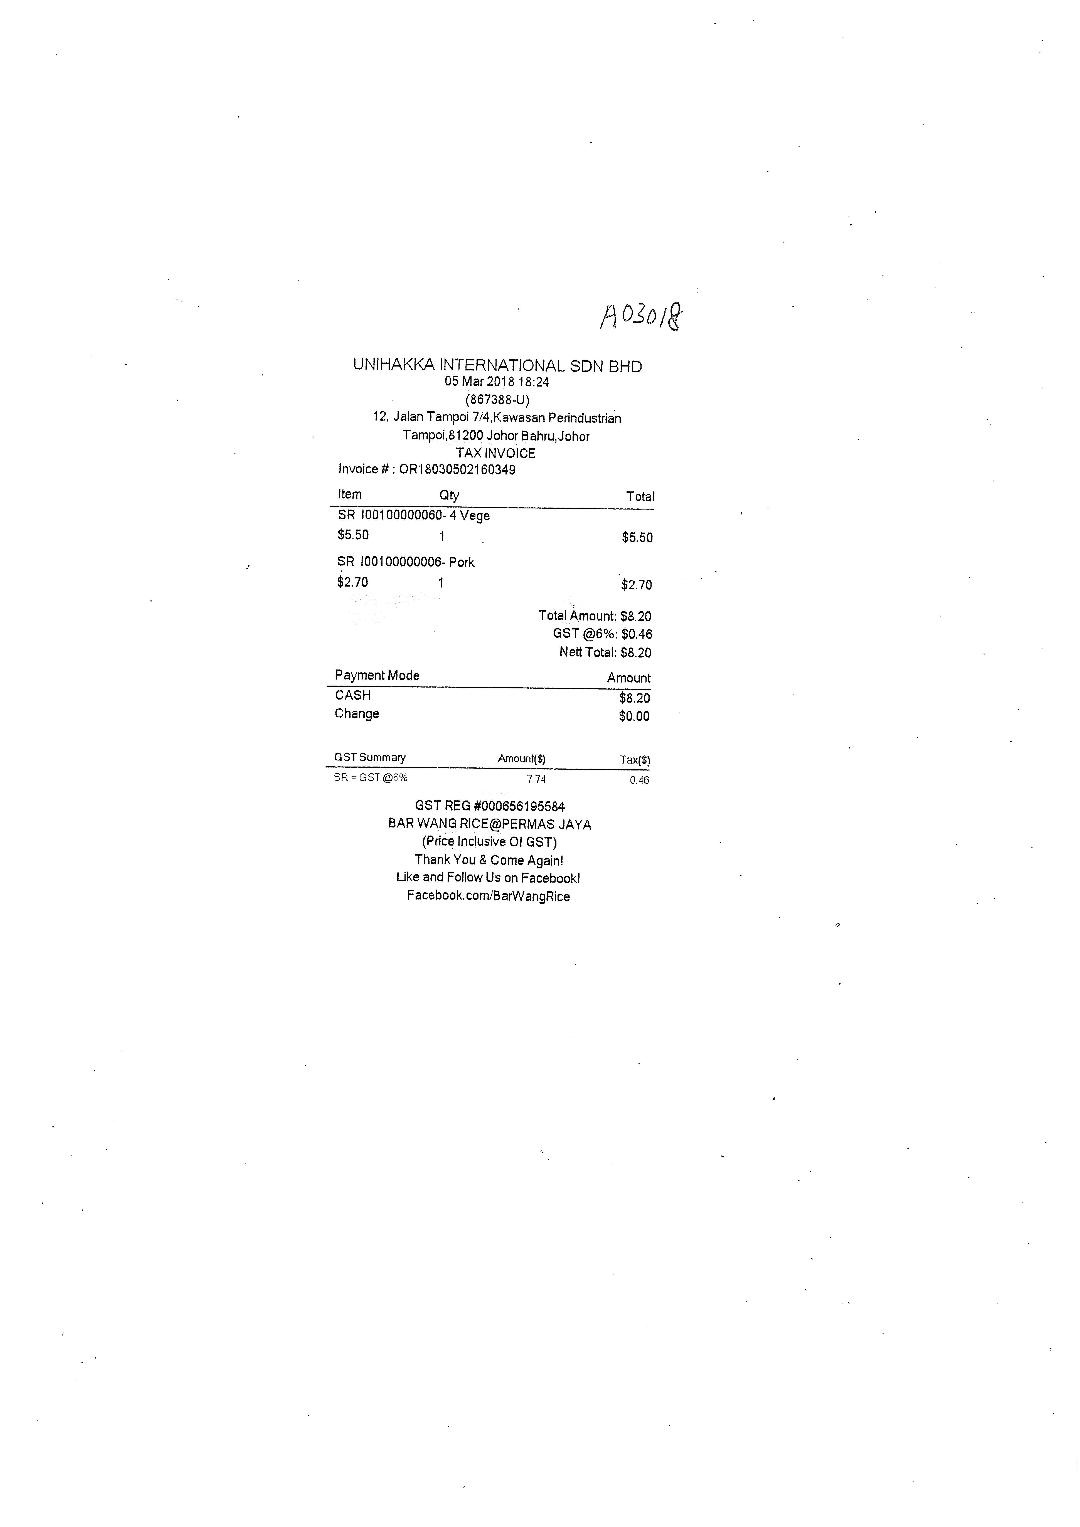
UNIHAKKA INTERNATIONAL SDN BHD
05 MAR 2018 18:24
(867388-U)
12, JALAN TAMPOI 7/4,KAWASAN PERINDUSTRIAN
TAMPOI,81200 JOHOR BAHRU,JOHOR
TAX INVOICE
INVOICE # : OR18030502160349
ITEM
QTY
TOTAL
SR 100100000060- 4 VEGE
$5.50
$5.50
SR 100100000006- PORK
$2.70
1
$2.70
TOTAL AMOUNT: $8.20
GST @6%: $0.46
NETT TOTAL: $8.20
PAYMENT MODE
AMOUNT
CASH
$8.20
CHANGE
$0.00
GST SUMMARY
AMOUNT($)
TAX($)
SR = GST @6%
7.74
0.46
GST REG #000656195584
BAR WANG RICE@PERMAS JAYA
(PRICE INCLUSIVE OF GST)
THANK YOU & COME AGAIN!
LIKE AND FOLLOW US ON FACEBOOK!
FACEBOOK.COM/BARWANGRICE
1